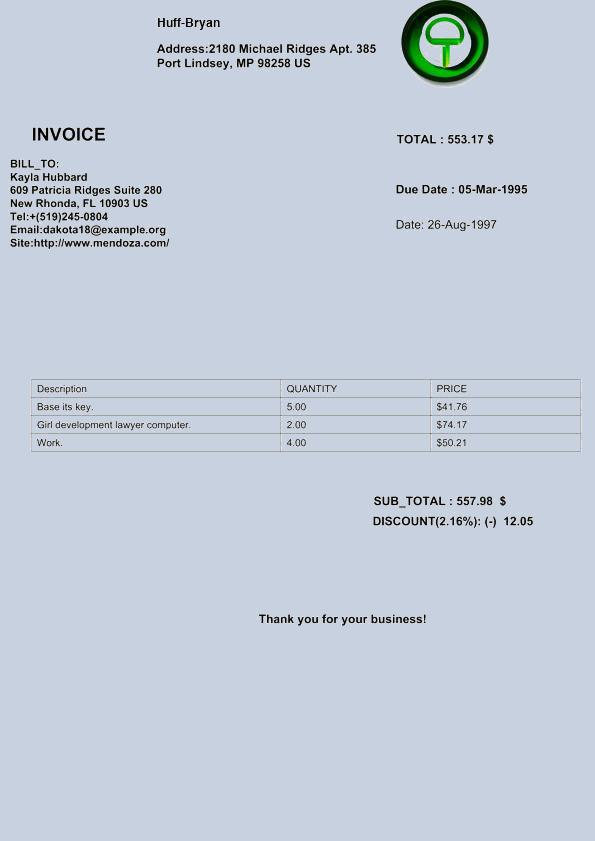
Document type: Invoice